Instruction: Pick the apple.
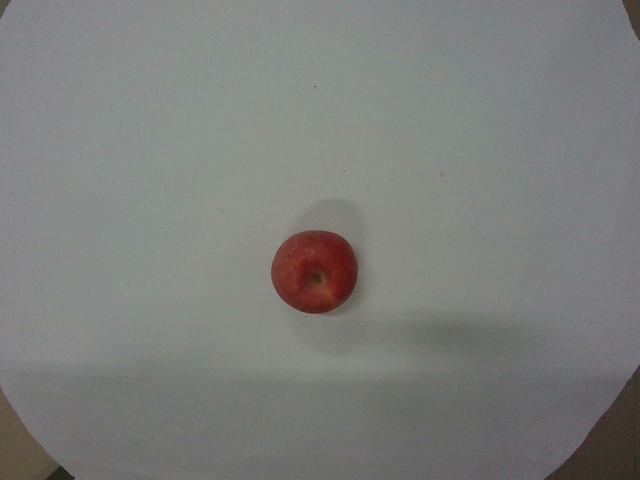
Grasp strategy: vertical